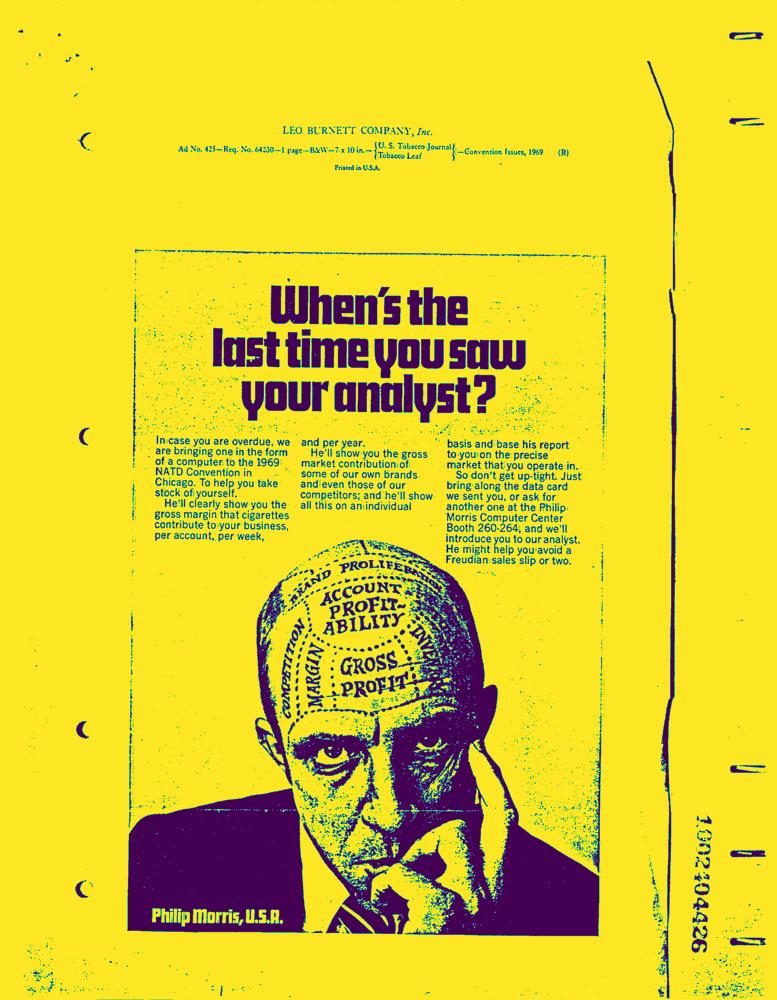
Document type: AD